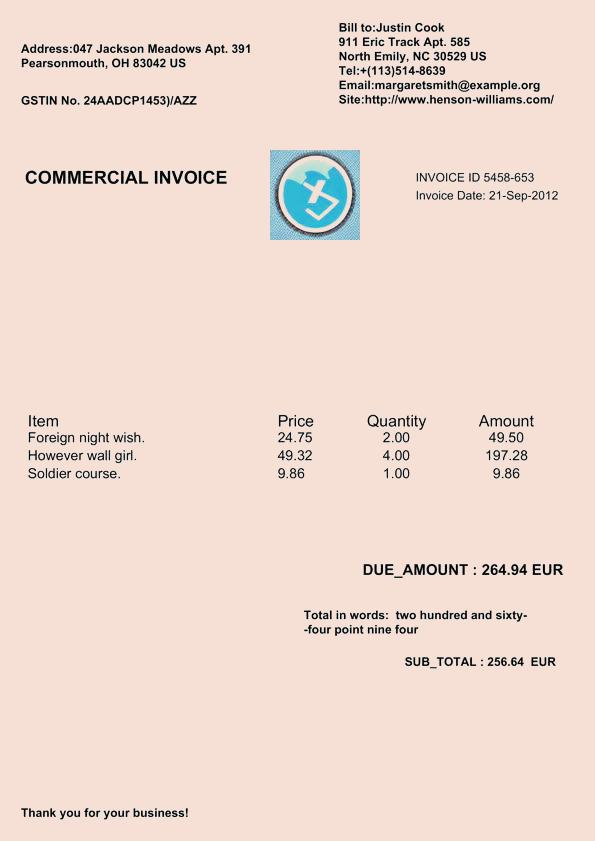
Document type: Invoice